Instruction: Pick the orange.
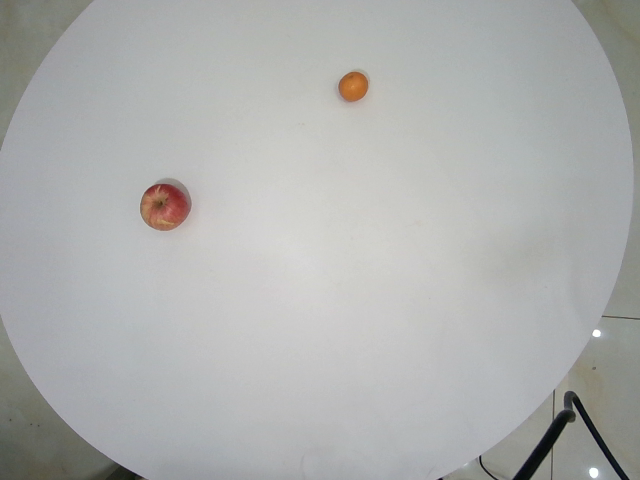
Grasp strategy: vertical